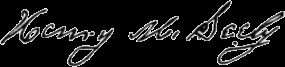
Signature of: henry martyn seely